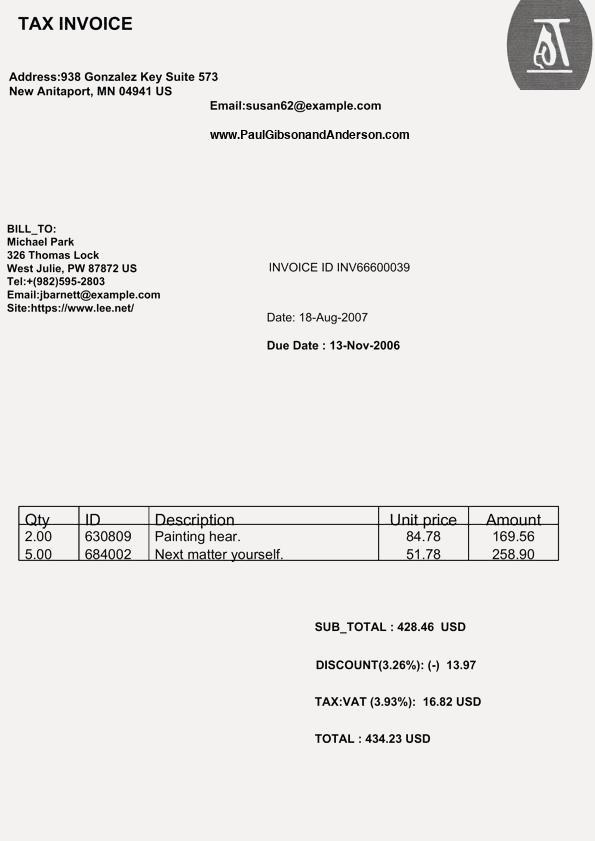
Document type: Invoice